Question: What type of tax is indicated in the document, personal property or real estate?
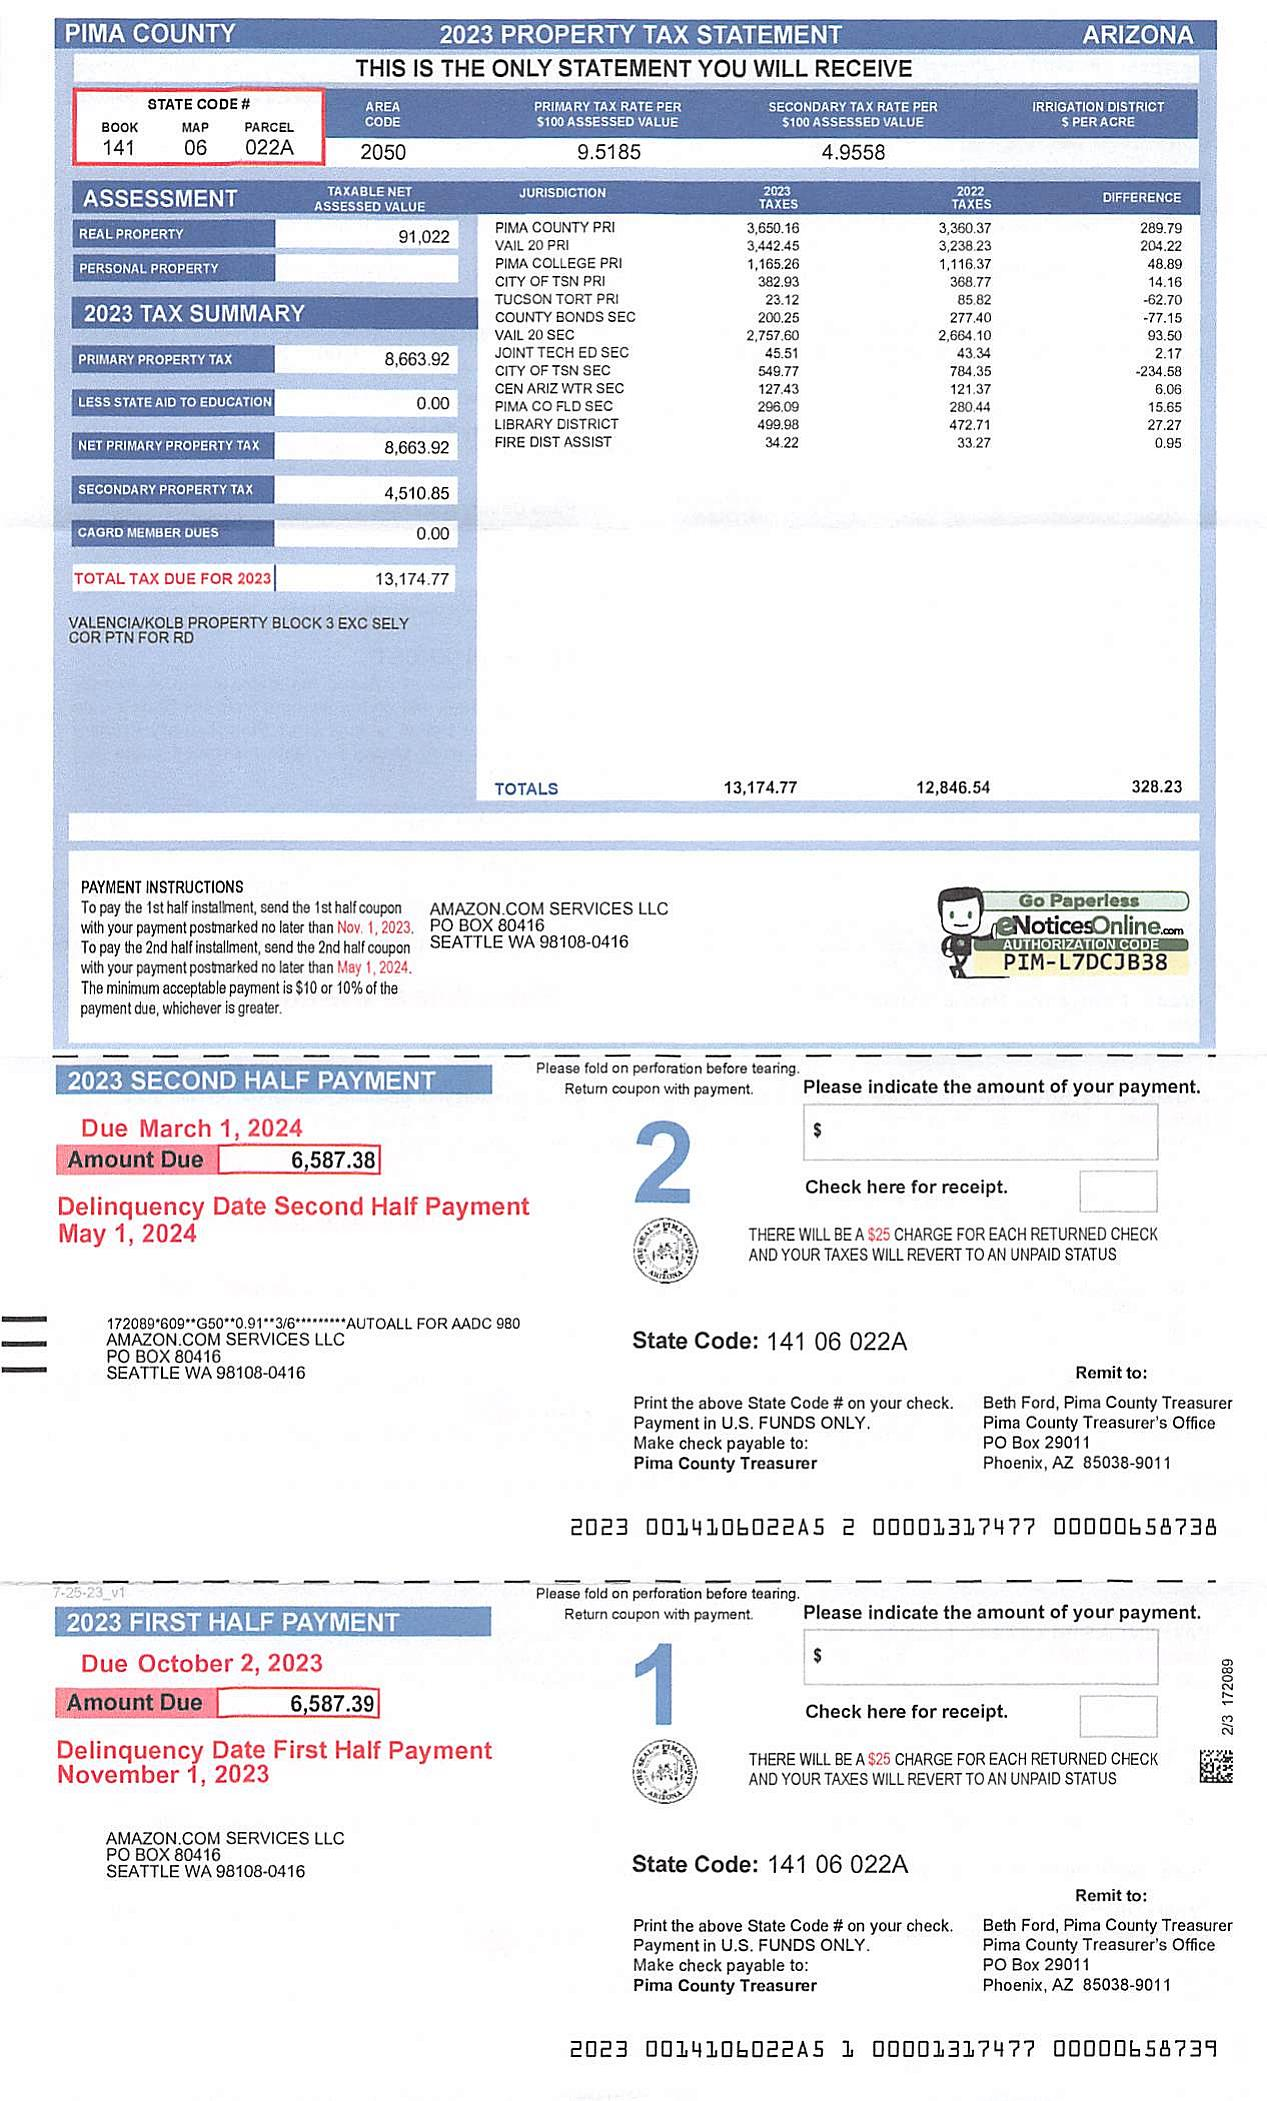
Answer: "PERSONAL PROPERTY"